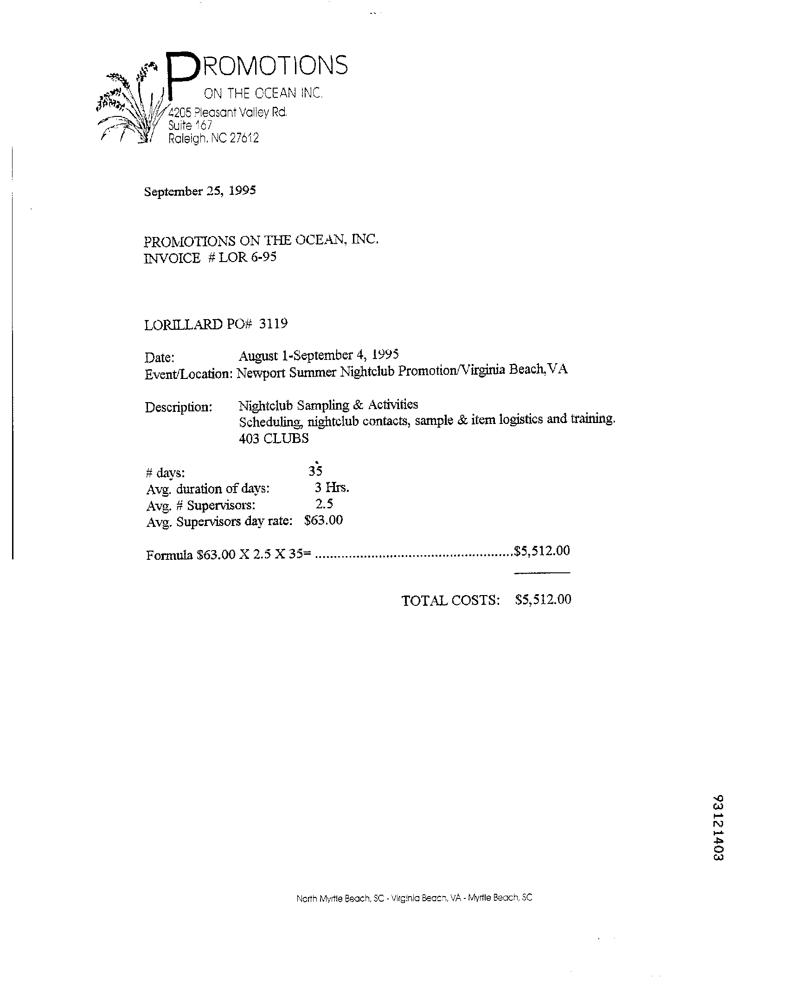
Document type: Invoice